Question: In what way does the history help explain the case?
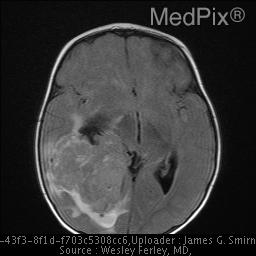
Answer: The patient's history of 15 month old girl fell off a chair.  The following day, she was acting more somnolent.  Head CT was abnormal. is key in understanding the case.